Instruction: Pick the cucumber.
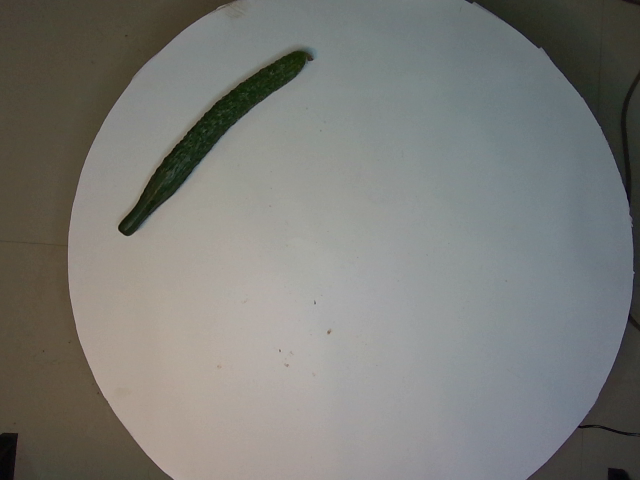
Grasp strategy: vertical